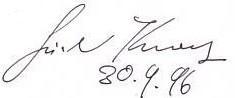
Signature of: günter kunert